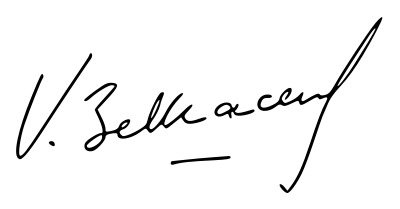
Signature of: najat vallaud belkacem